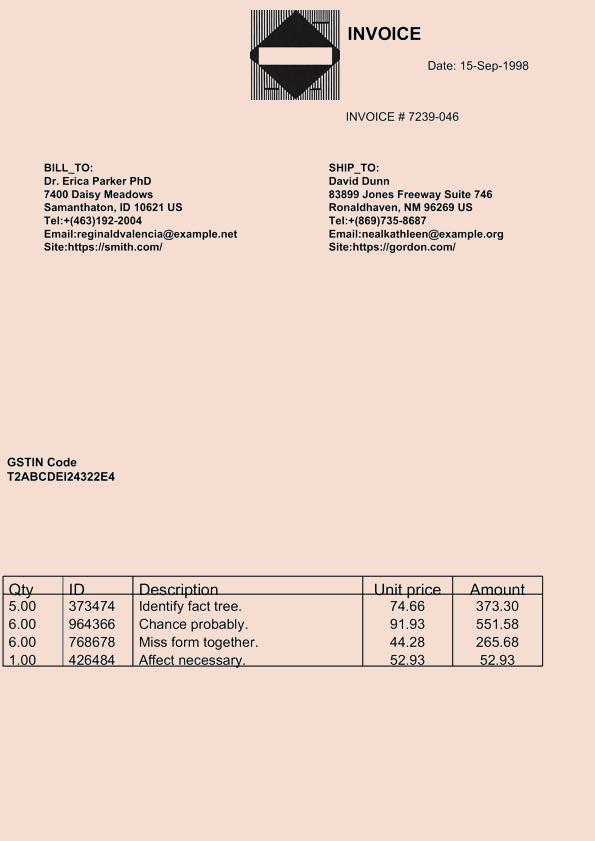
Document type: Invoice